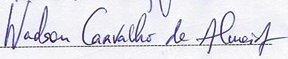
Signature of: watson almeida